Question: What appears to be the issue?
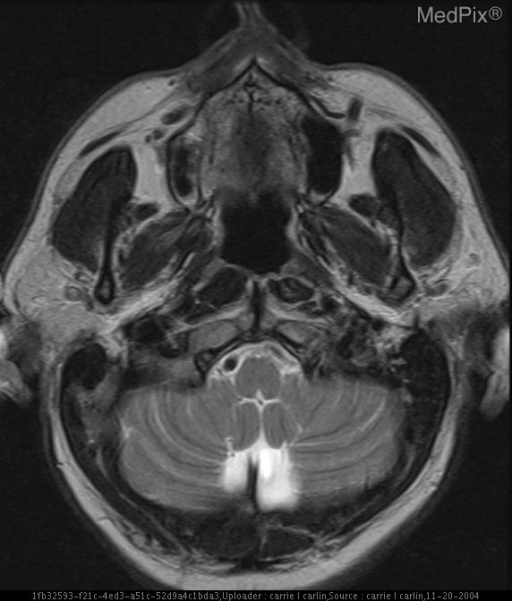
Answer: The findings suggest The left vertebral artery at the level of the foramen magnum is normal to increased in size with an absent flow void when compared to the right.  The left vertebral artery then narrows for a two centimeter segment prior to reaching the basilar artery.. Axial T2-weighted image demonstrates pseudoaneurysmal dilatation of left vertebral artery with diminished flow void.. The patient might have a history of 65 year old white male presents with several year history of vertigo..